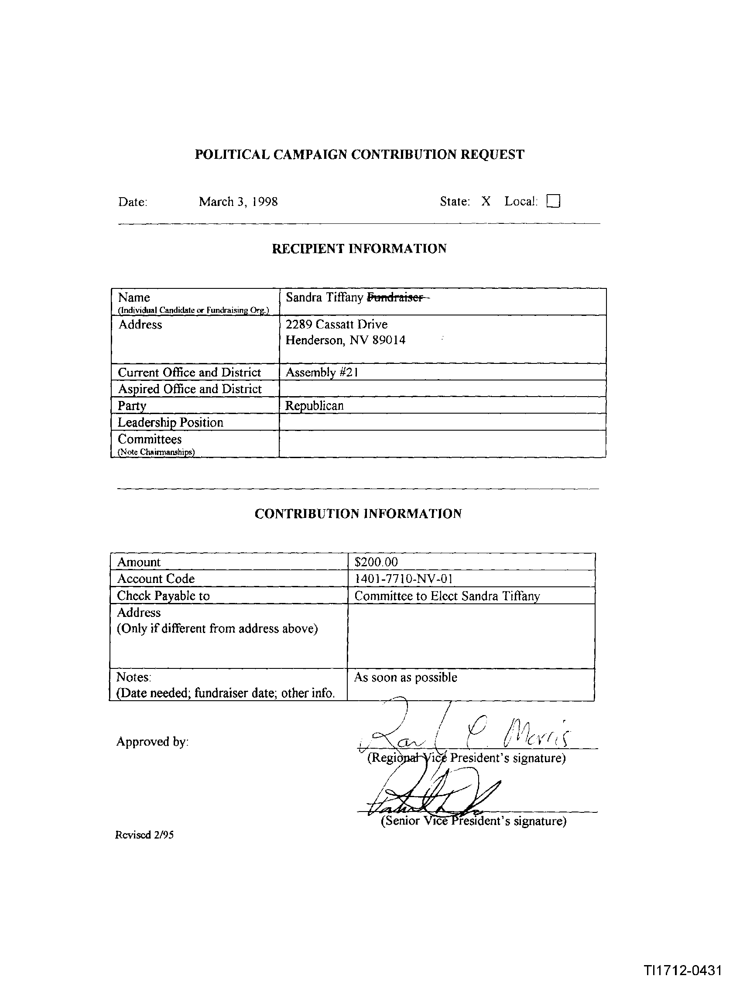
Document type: Invoice